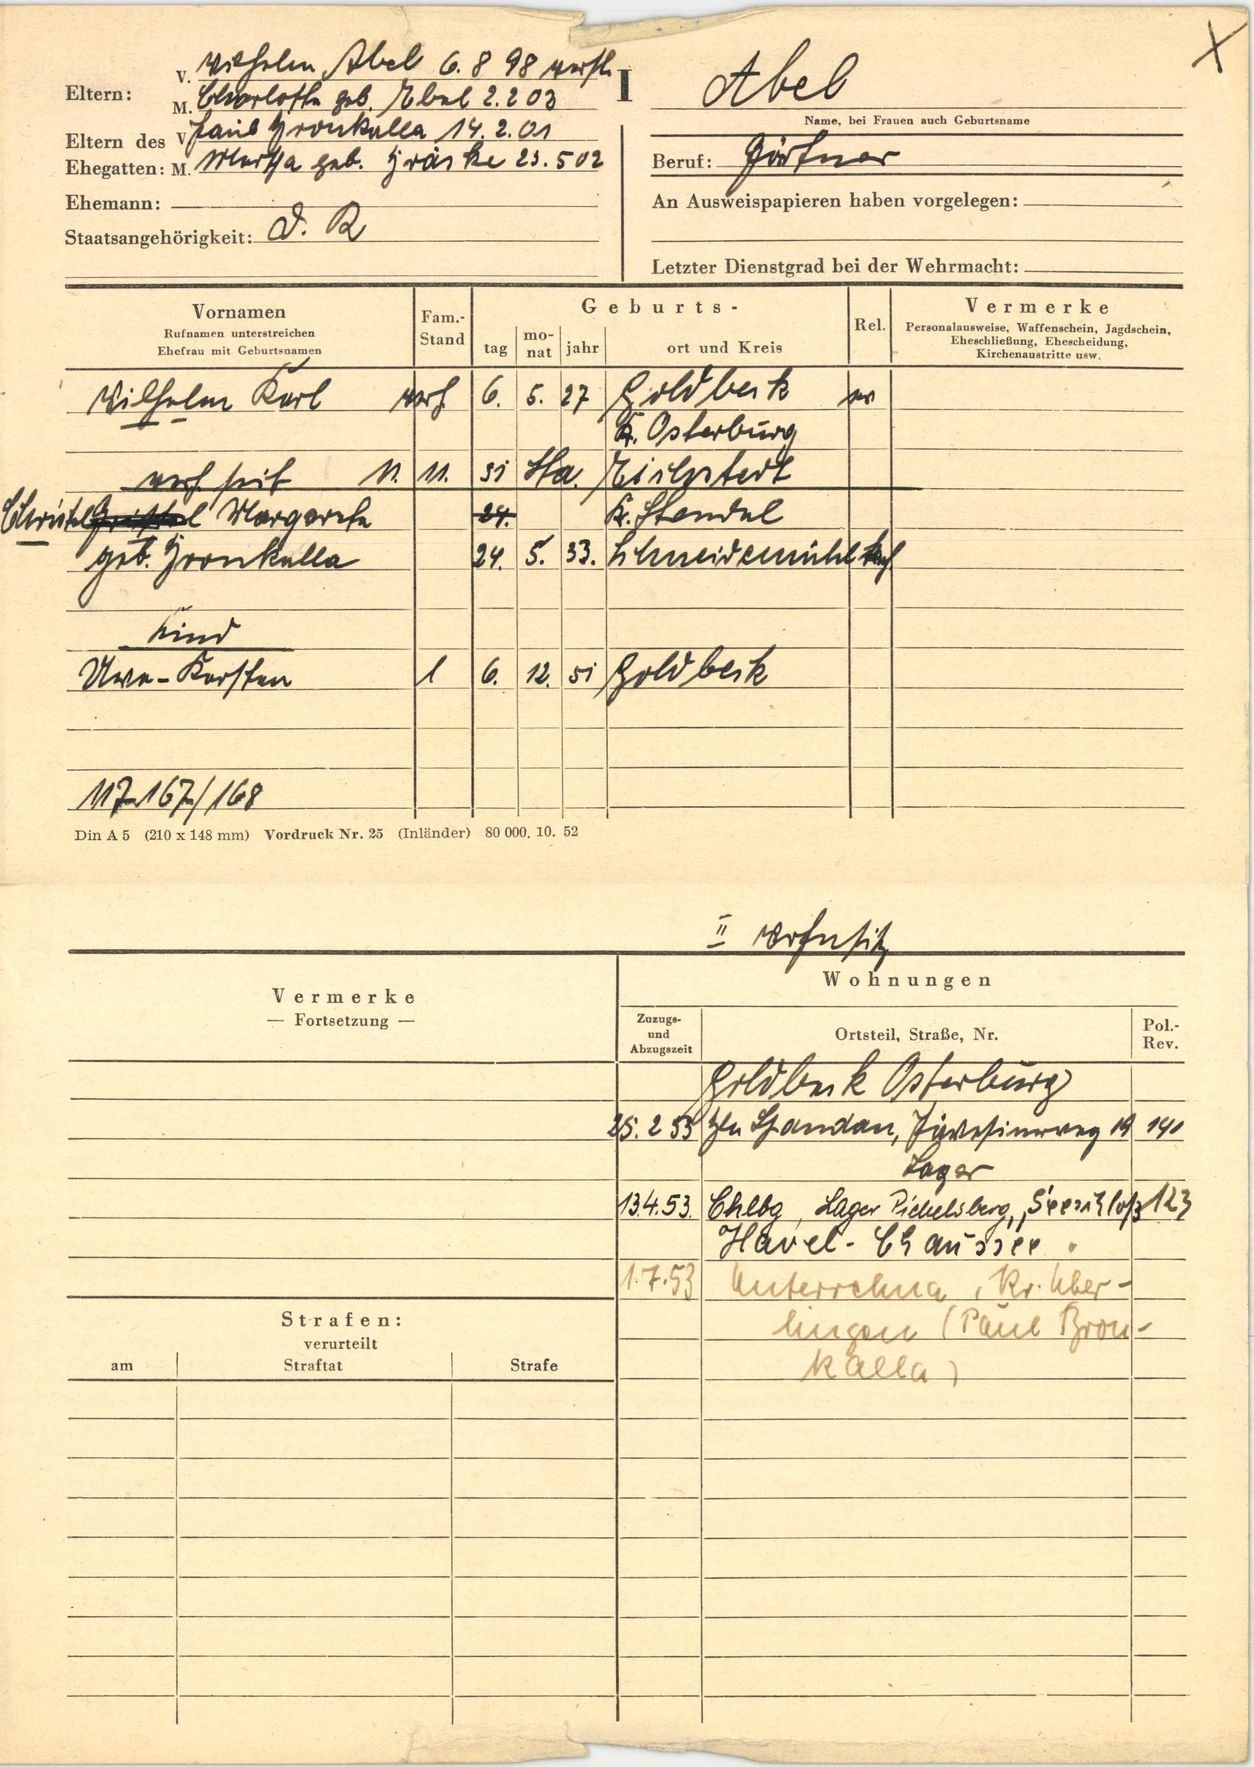
Abel